Question: What could the diagnosis suggest?
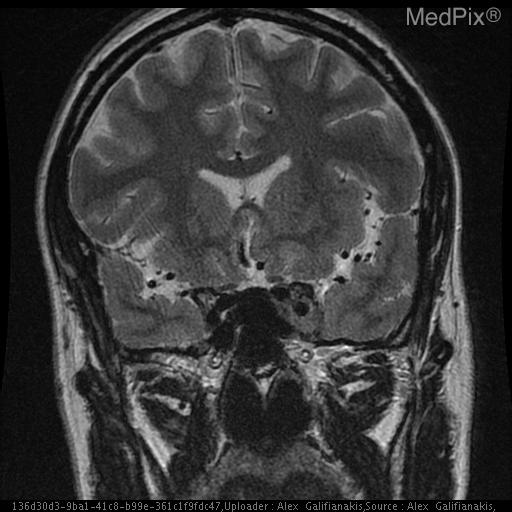
Answer: The possible diagnosis includes Meningioma with adjacent arachnoid cyst
Cystic Meningioma
Invasive pituitary adenoma
Metastasis
Schwannoma.